Question: What is the suspected problem?
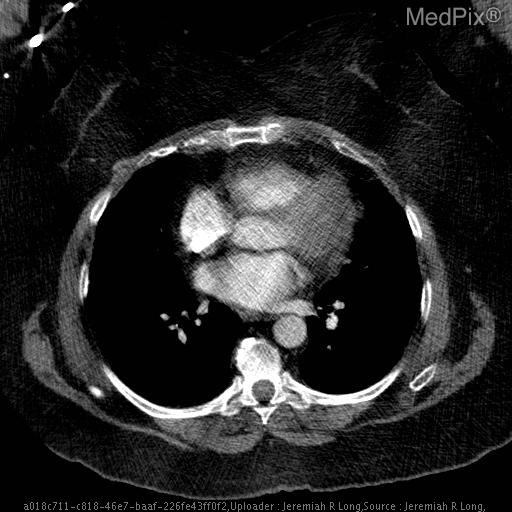
Answer: The findings suggest Axial CT images with intravenous contrast material demonstrate mild smooth thickening of the interatrial septum with diffuse fat attenuation. No pulmonary embolims was present.  Note the large amount of subcutaneous fat circumferentially compatible with a large body mass index.. Axial CT images with intravenous contrast material demonstrate mild smooth thickening of the interatrial septum with diffuse fat attenuation. No pulmonary embolims was present.  Note the large amount of subcutaneous fat circumferentially compatible with a large body mass index.. The patient might have a history of Shortness fo breath with concern for pulmonary embolism..